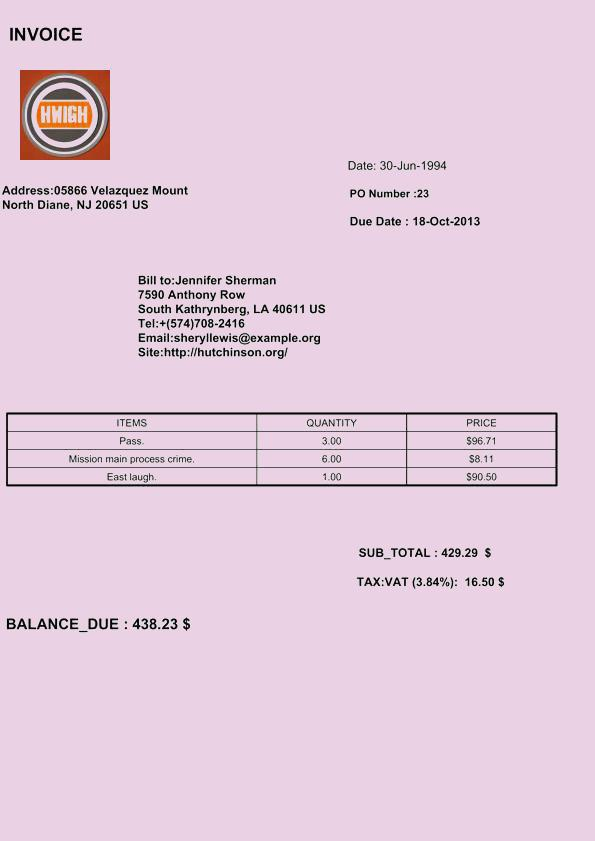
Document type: Invoice